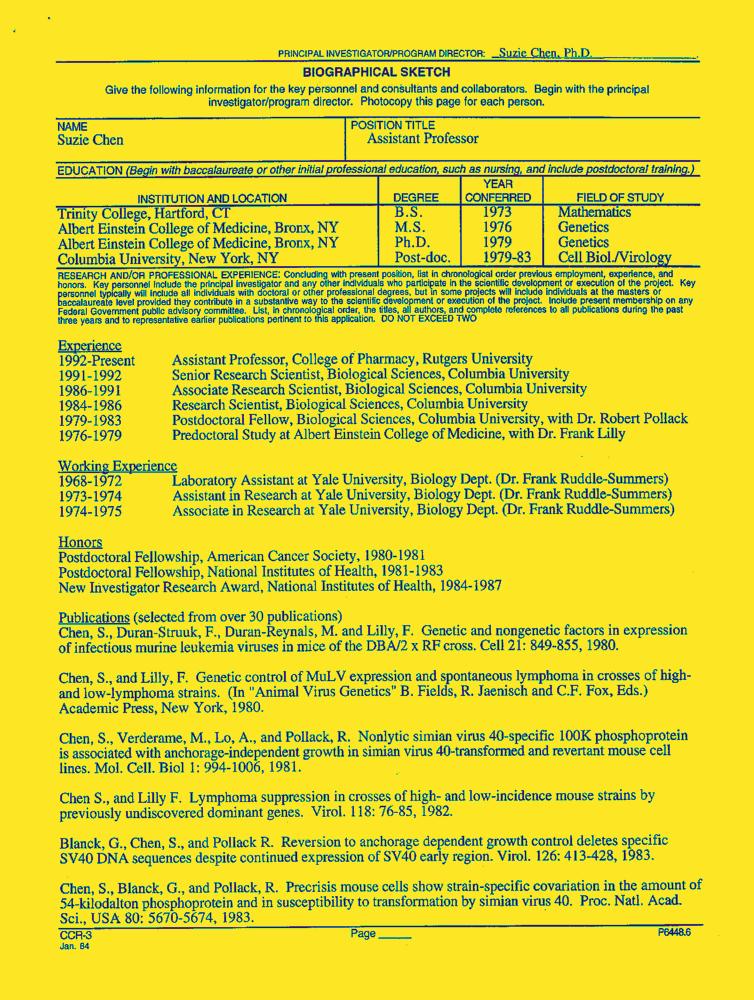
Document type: Resume-Doc